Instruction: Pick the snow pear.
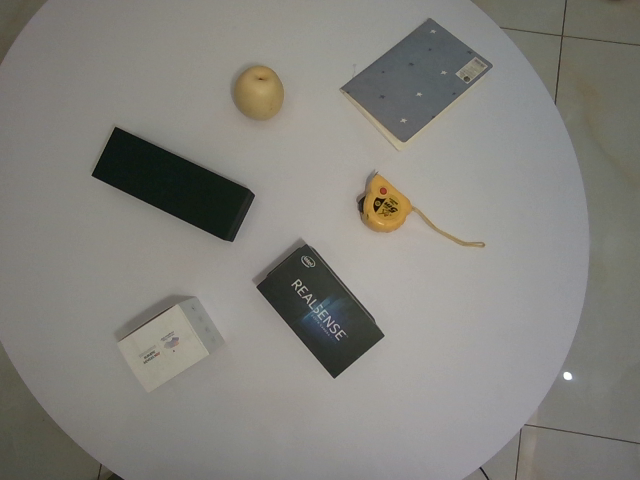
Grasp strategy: vertical